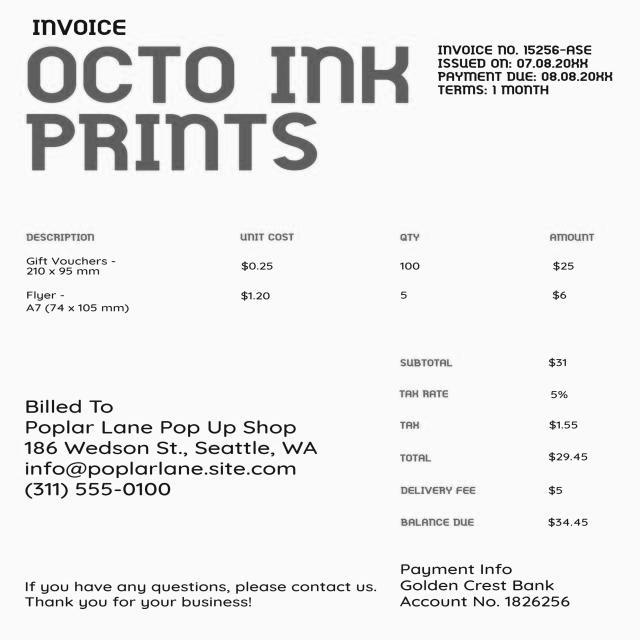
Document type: Invoice